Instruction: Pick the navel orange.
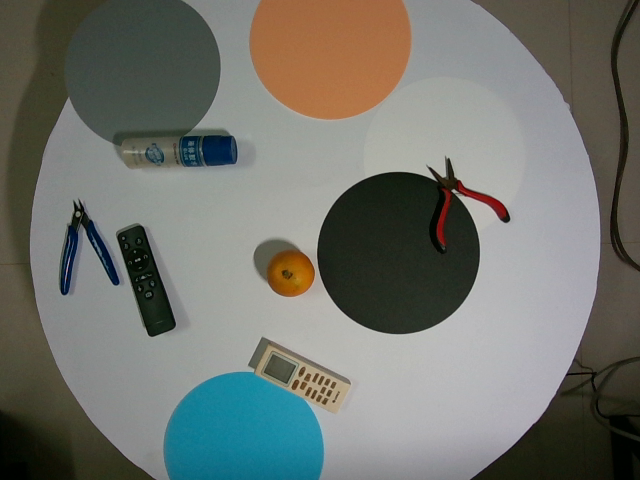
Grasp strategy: vertical